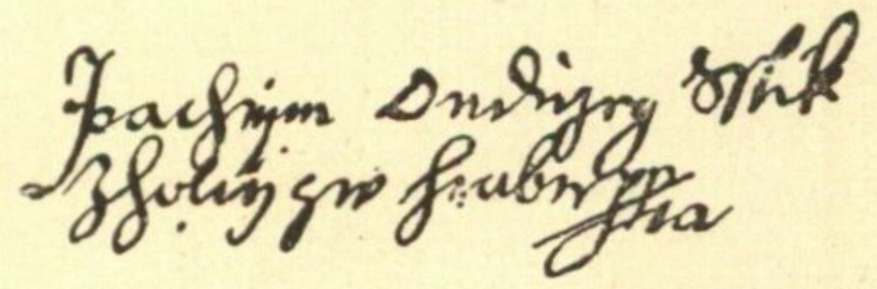
Signature of: joachim andreas von schlick